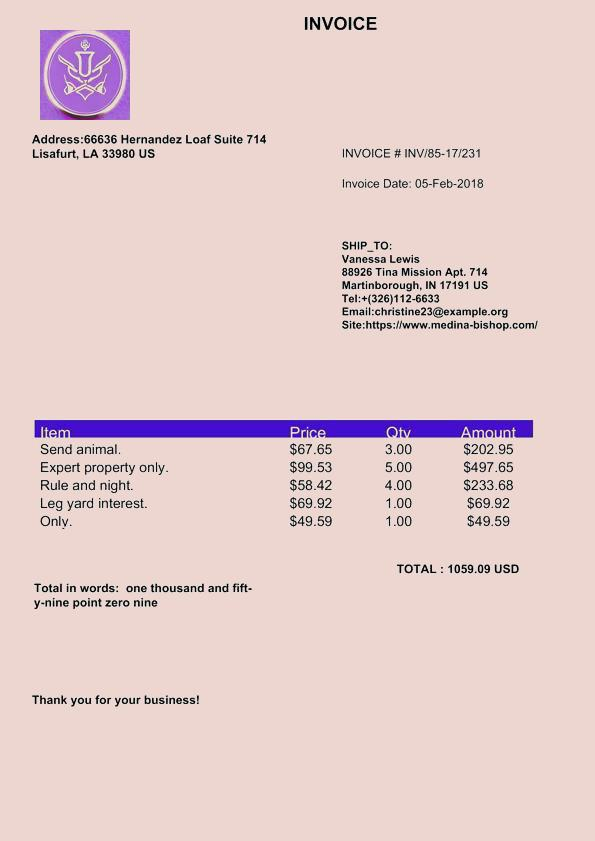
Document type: Invoice